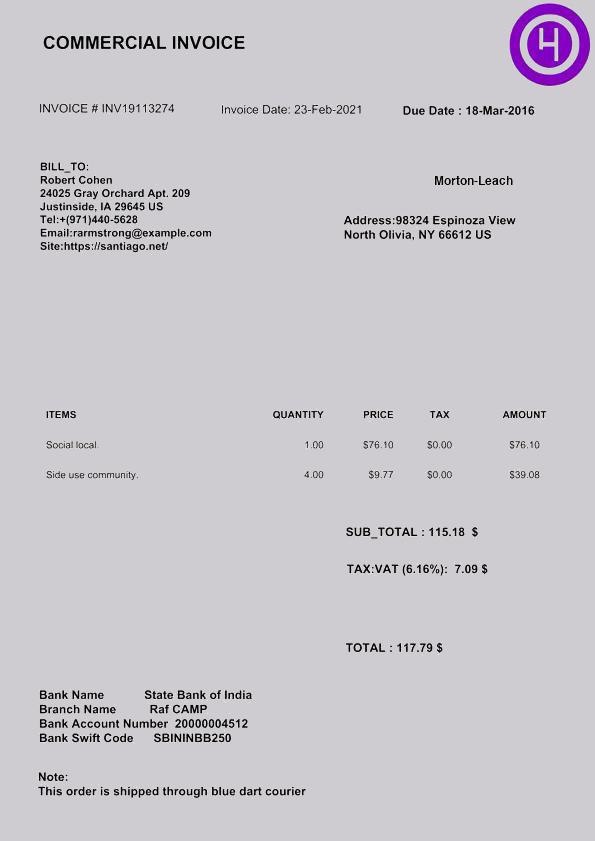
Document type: Invoice